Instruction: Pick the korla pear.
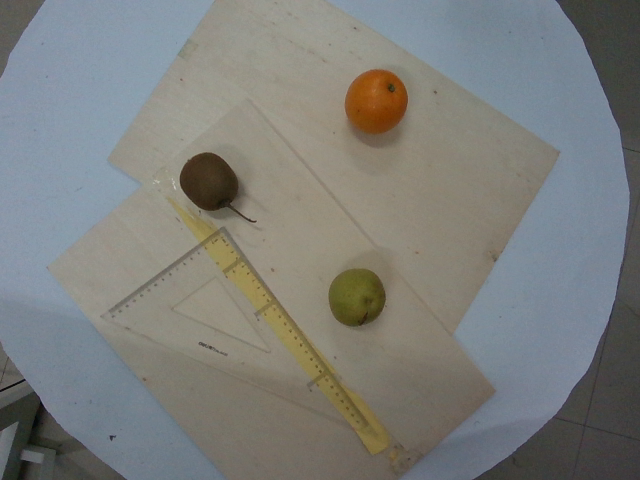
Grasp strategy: vertical